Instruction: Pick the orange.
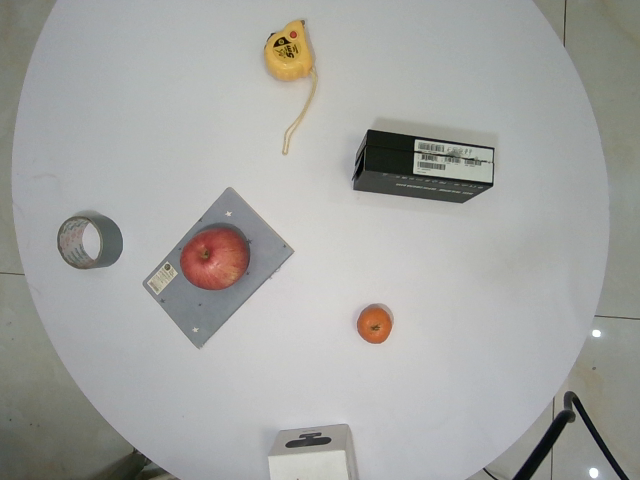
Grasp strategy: vertical